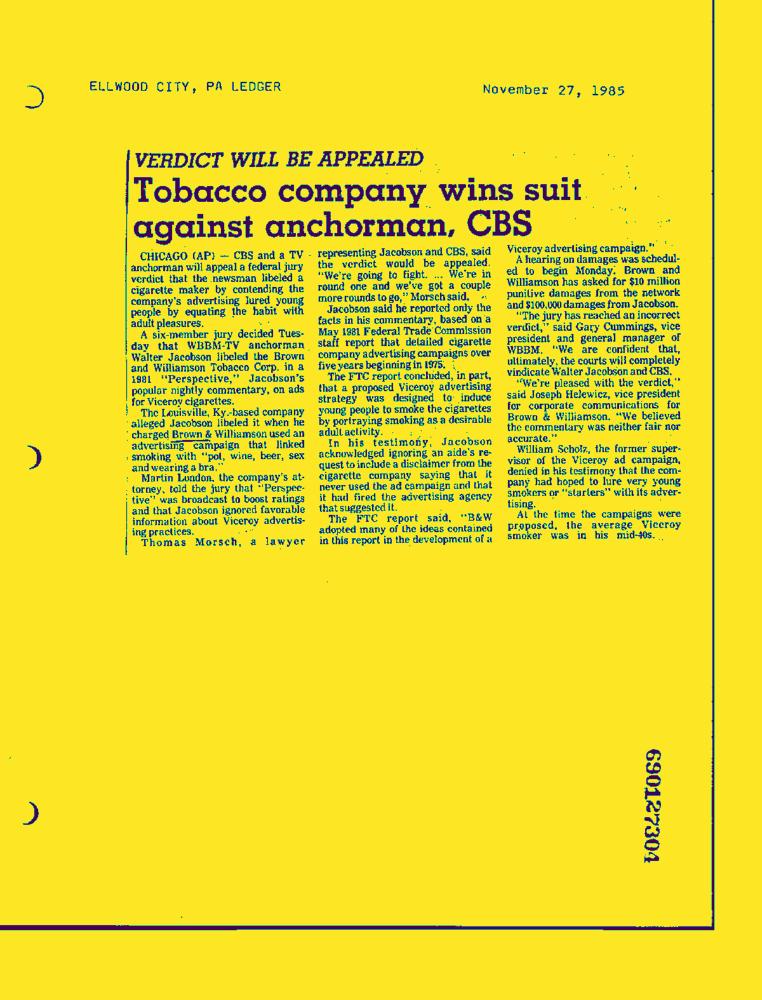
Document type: News-Article